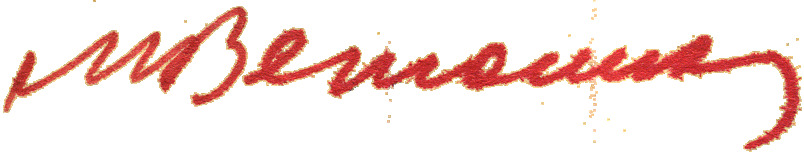
Signature of: mikhail vetoshkin